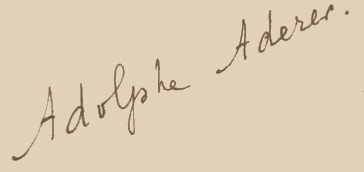
Signature of: adolphe aderer